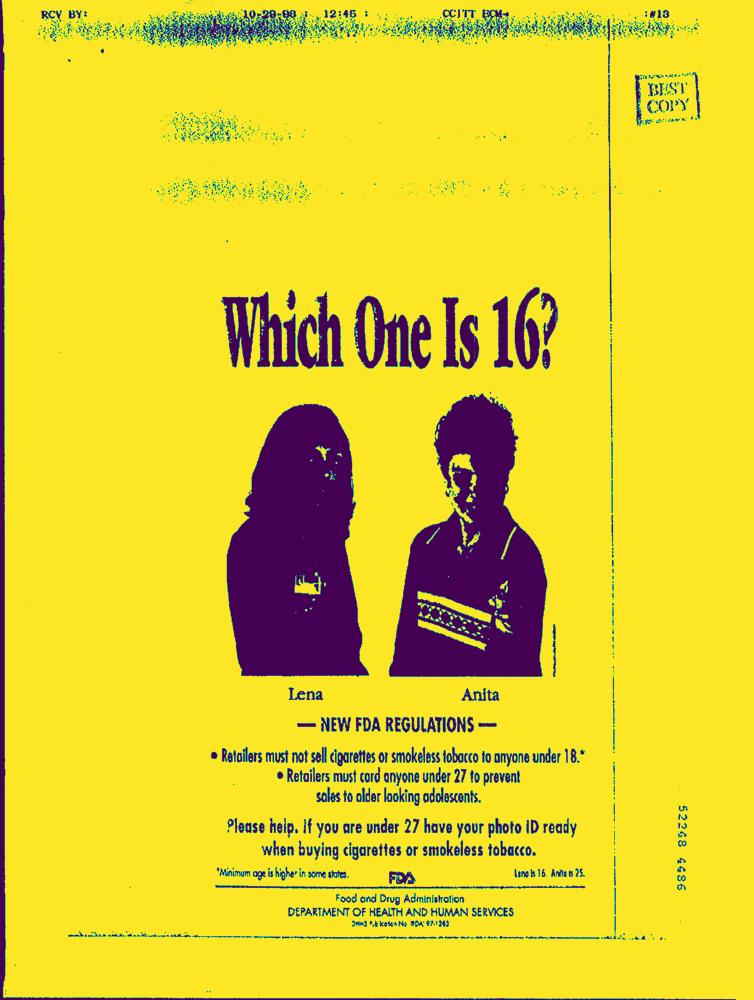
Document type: AD